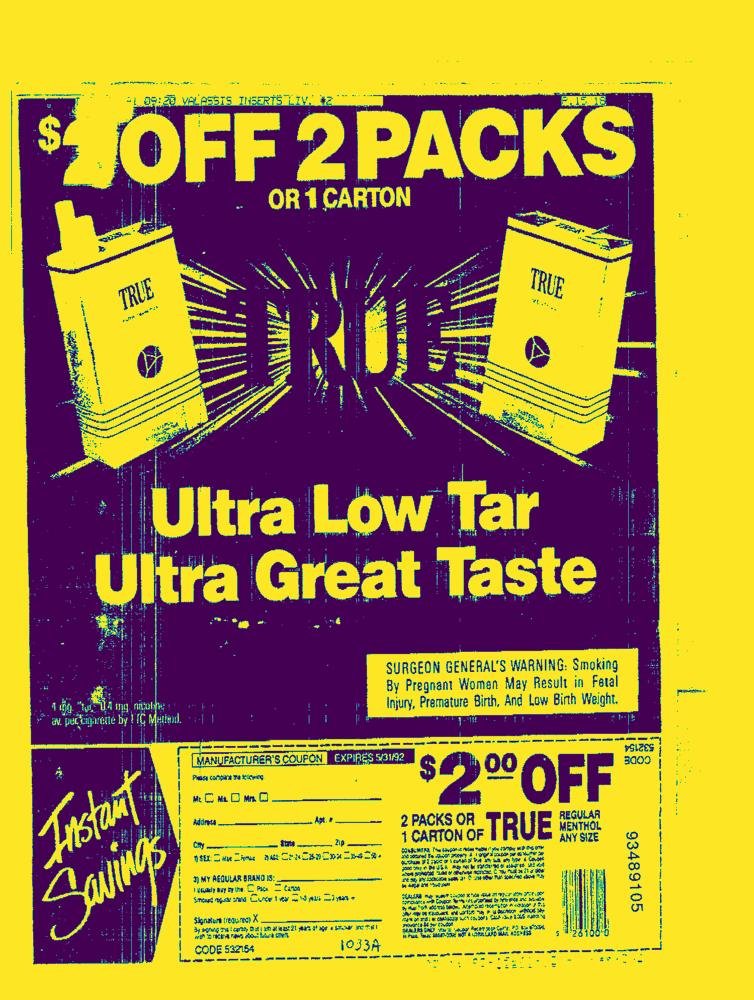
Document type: AD